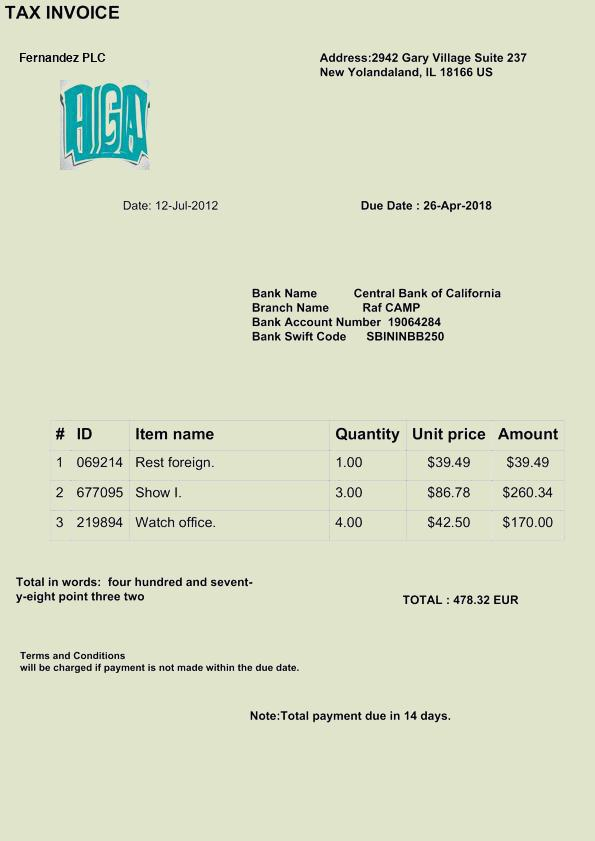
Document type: Invoice